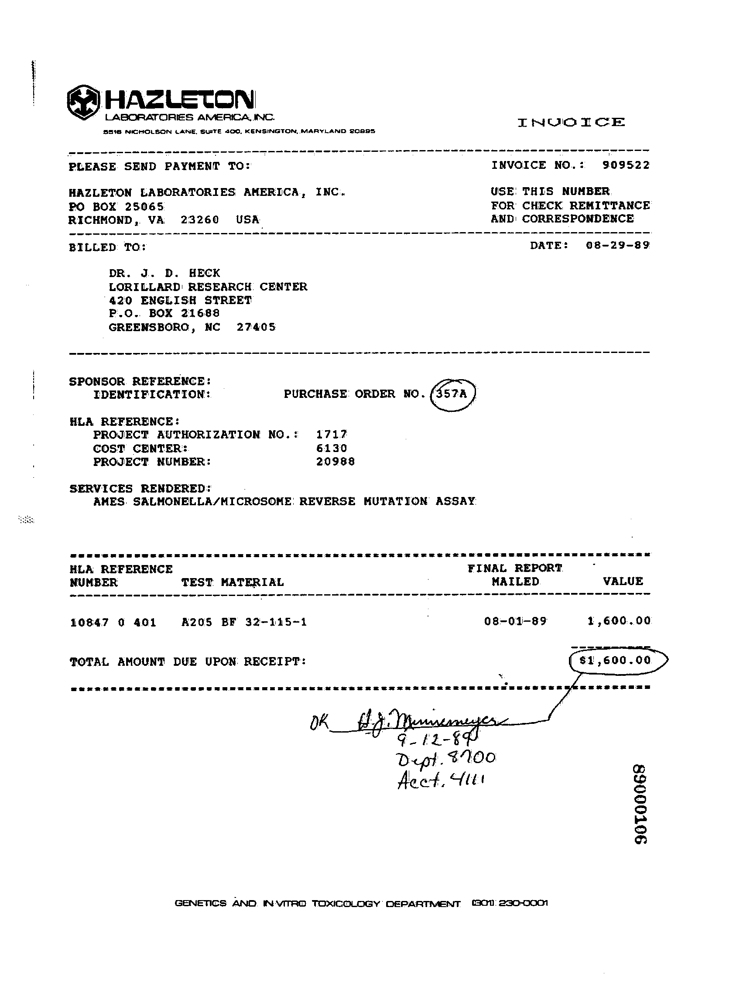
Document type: Invoice